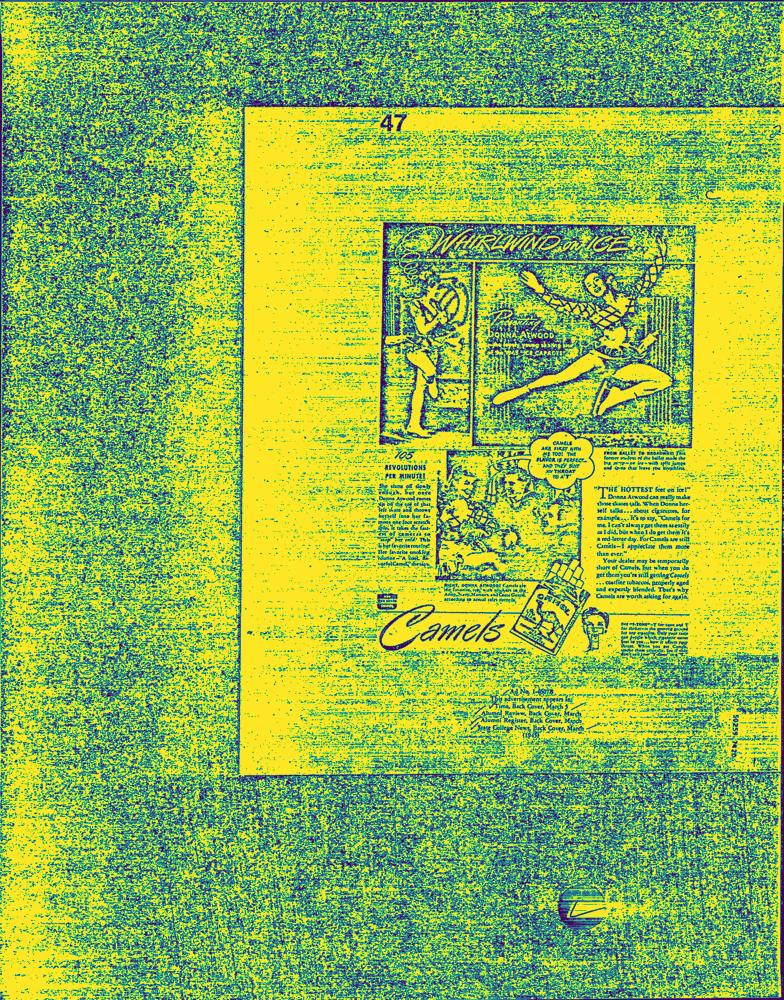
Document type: AD